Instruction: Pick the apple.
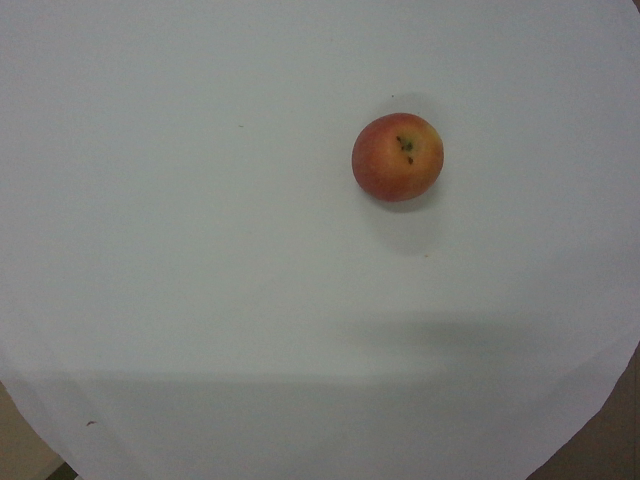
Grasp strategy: vertical